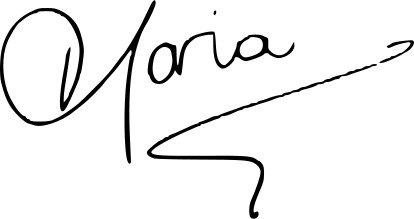
Signature of: maria noel riccetto